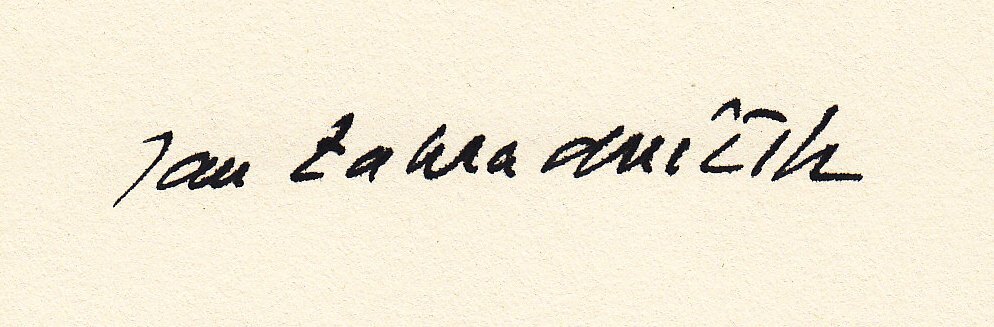
Signature of: jan zahradníček